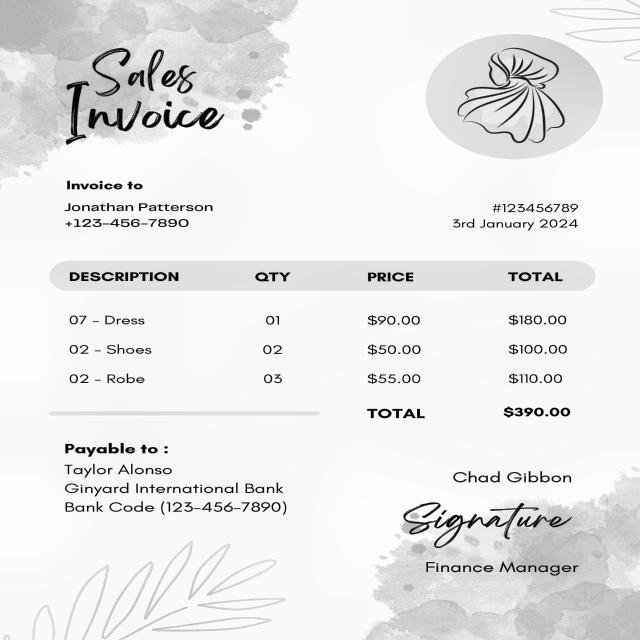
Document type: Invoice